Question: What jurisdiction, city, or county is the document associated with?
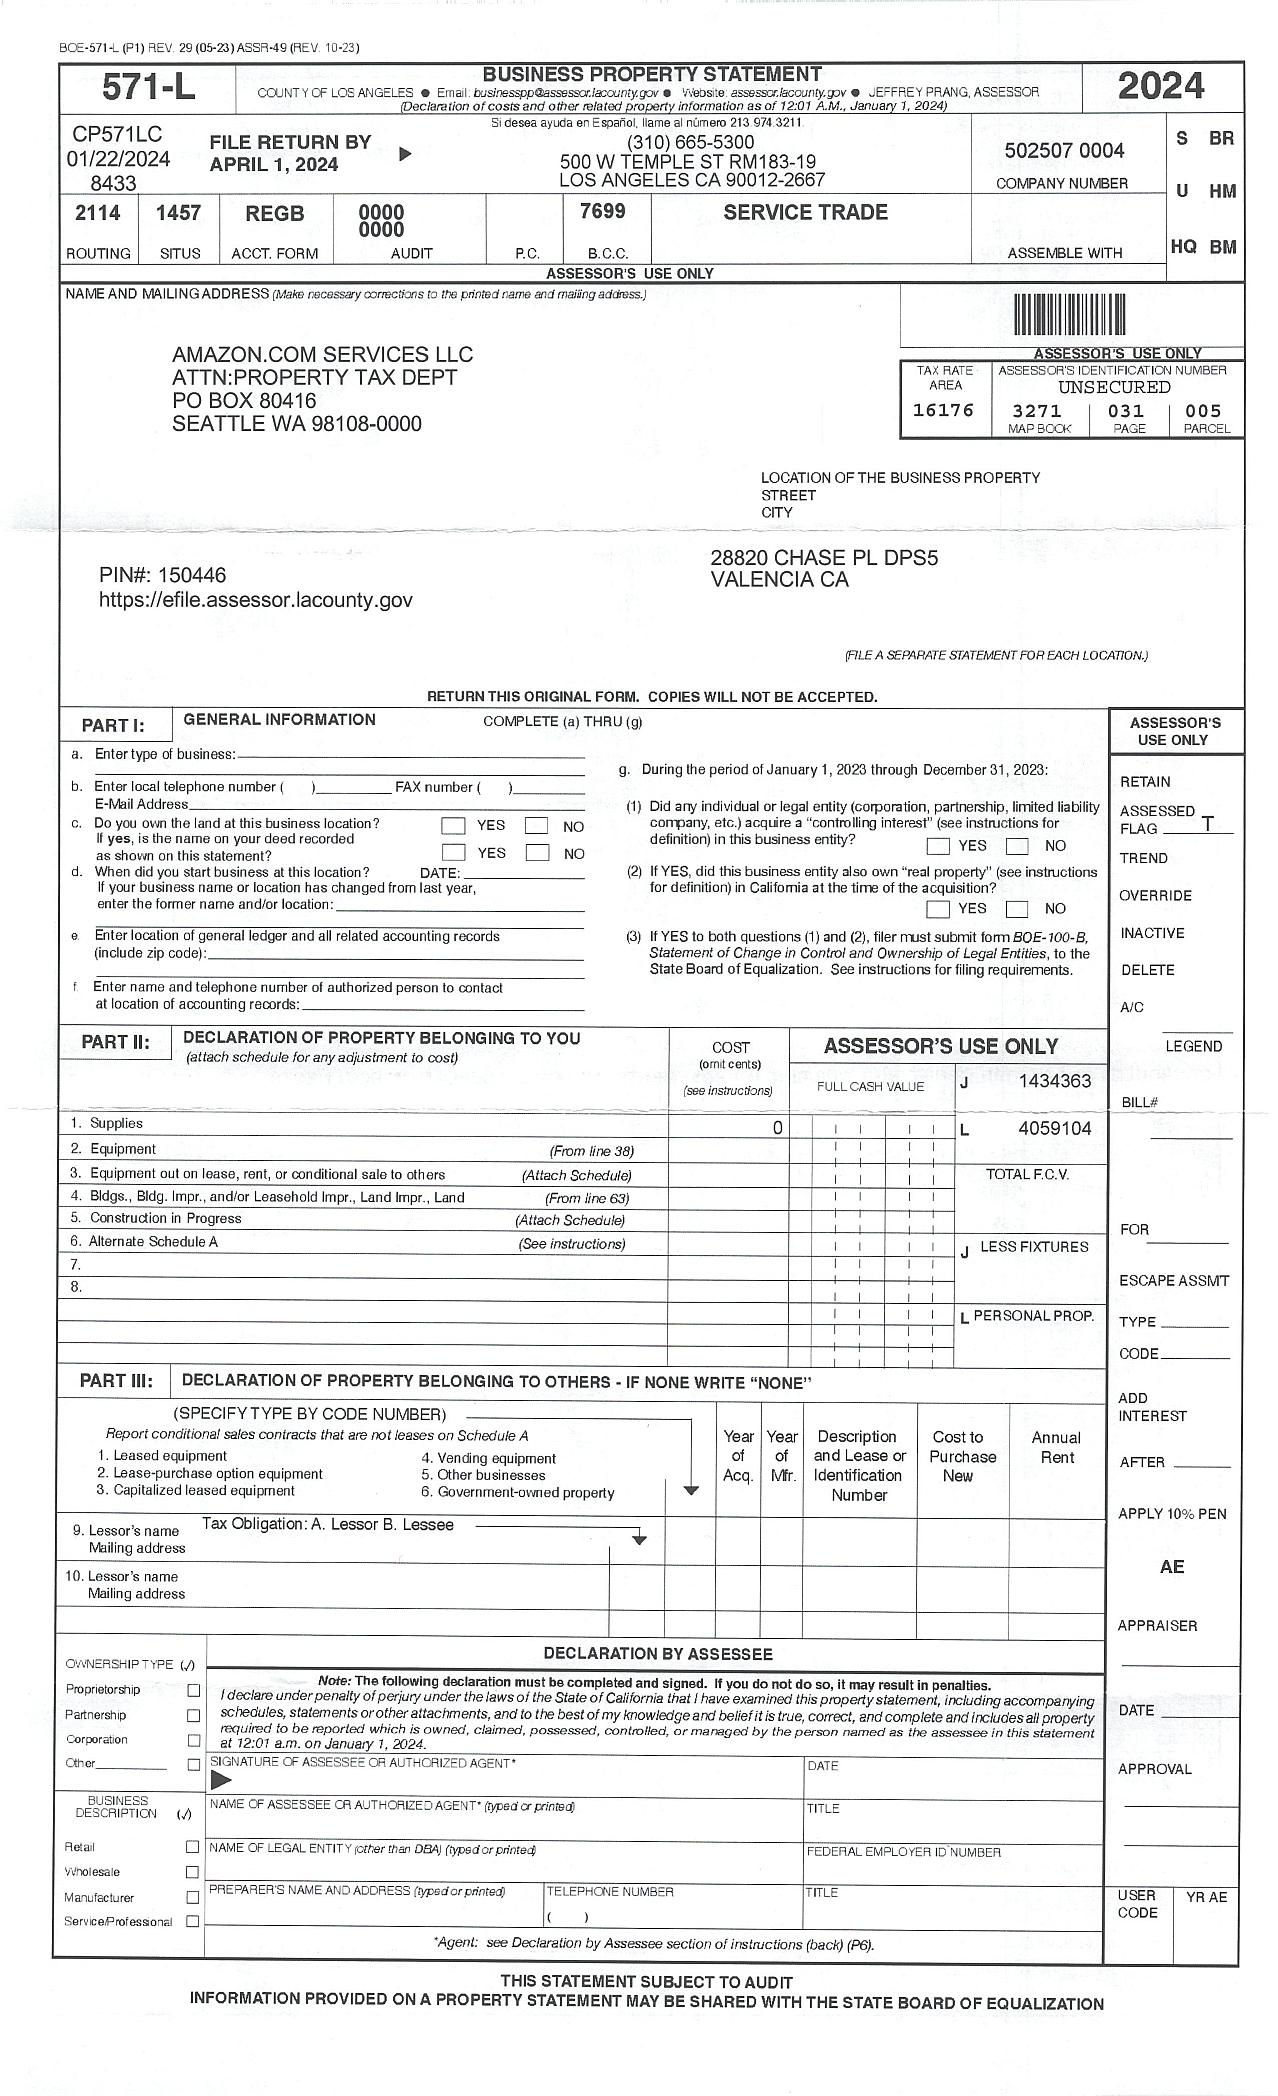
Answer: "Los Angeles County"